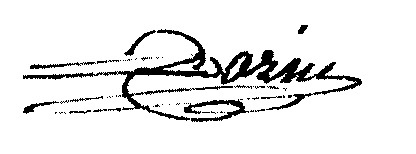
Signature of: jean bazin